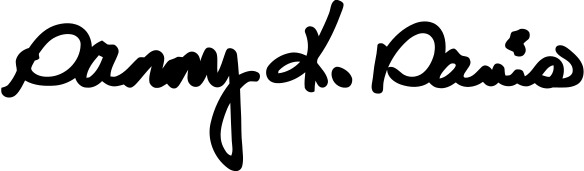
Signature of: danny k davis